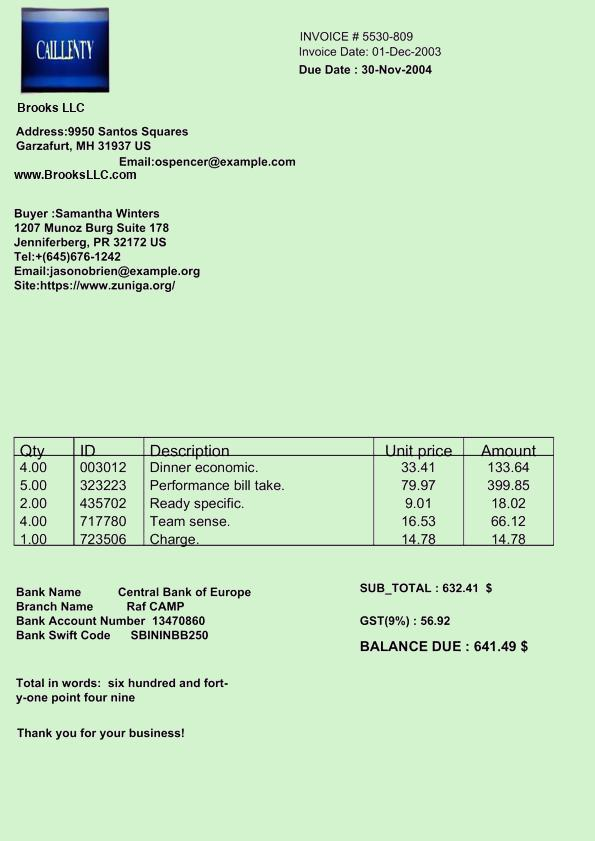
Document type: Invoice